Question: What was observed in the imaging?
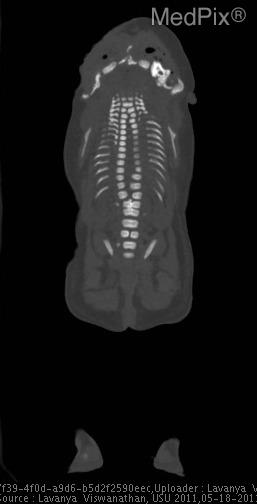
Answer: The imaging shows •  Duplication of facial structures (eyes, teeth)
•  Cleft with partial duplication of vertebrae (L1)
•  Absence of spinal cord and brain
•  Enlarged liver, distorting abdominal and thoracic structures
•  Congenital diaphragmatic hernia (lack of normal lung tissue found on autopsy) Duplication of facial structures (eyes, teeth).
Cleft with partial duplication of vertebrae („?L1).
Absence of spinal cord and brain.
Enlarged liver, distorting abdominal and thoracic structures.
Congenital diaphragmatic hernia (lack of normal lung tissue found on autopsy).